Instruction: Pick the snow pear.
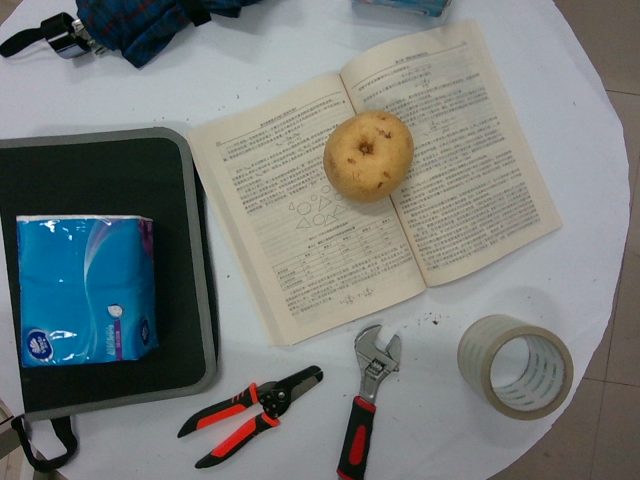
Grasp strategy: vertical